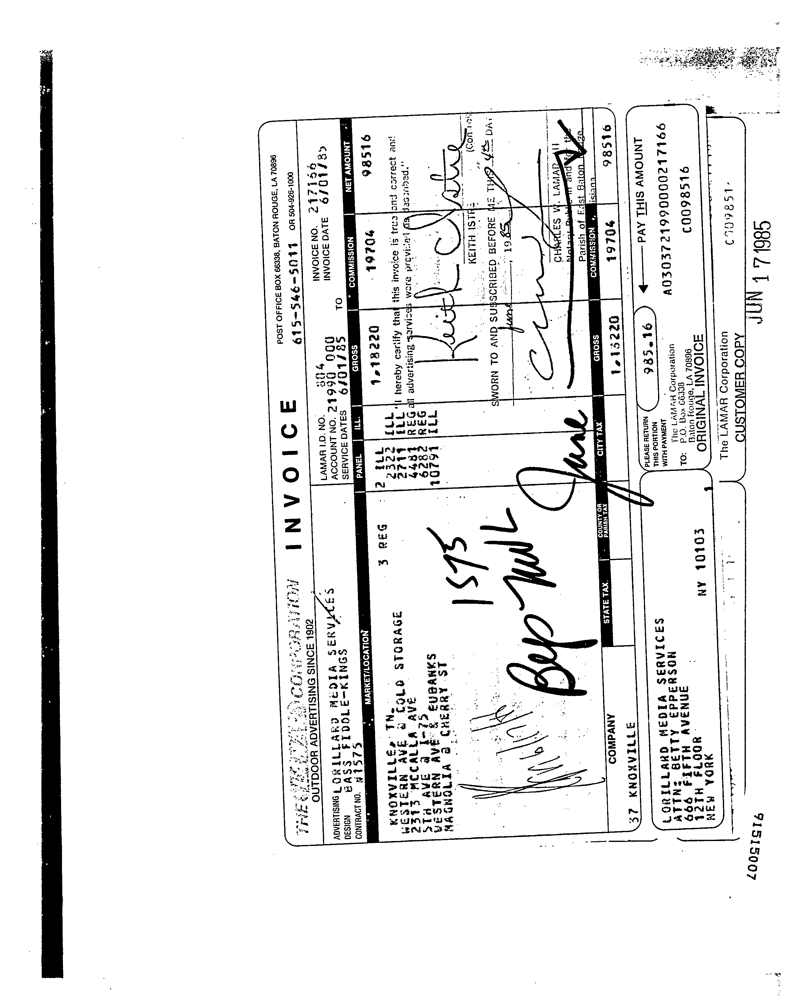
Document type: Invoice